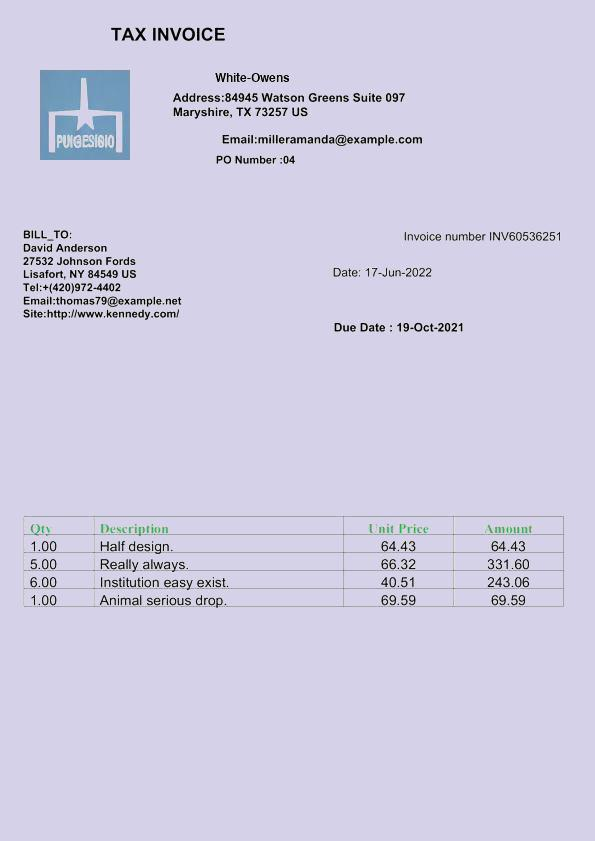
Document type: Invoice